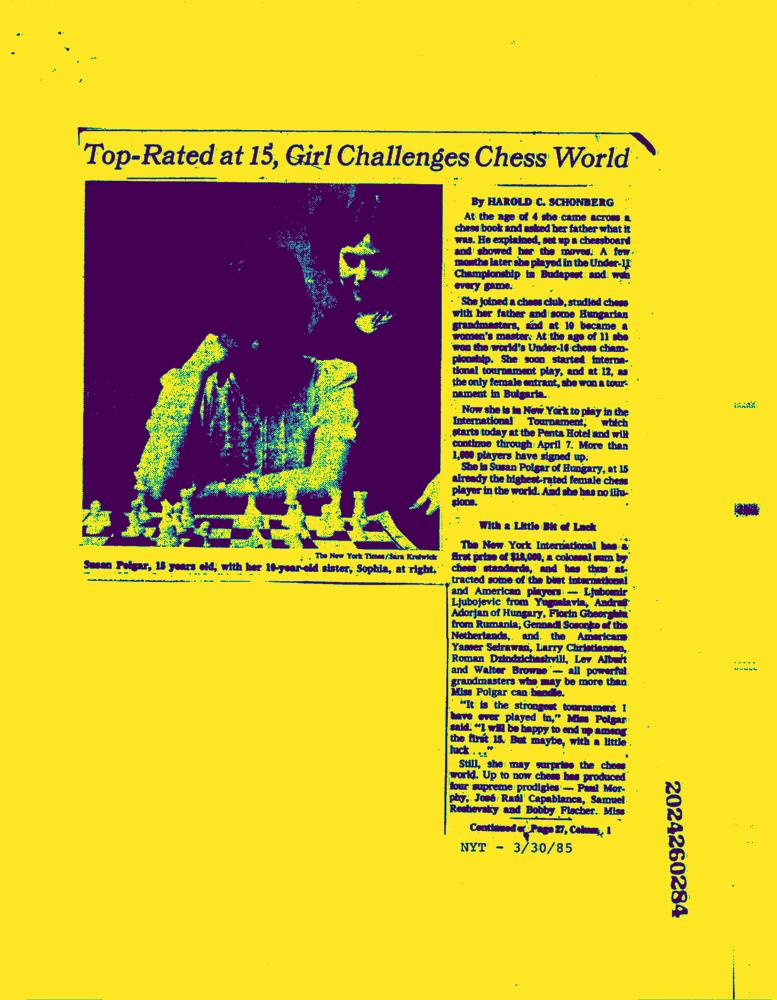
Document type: News-Article